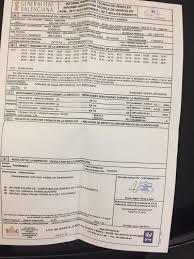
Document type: Invoice